Patient: Male, age 63
A 63-year-old male, never-smoker, alcoholic and a known diabetic and hypertensive, was admitted to our hospital with a 7 days history of low-grade fever and cough with expectoration and recent development of mild hemoptysis, two days prior to admission.
He reported no weight loss. His vitals were stable and chest radiograph revealed left upper lobe cavitating lesion. Flexible bronchoscopy was done which showed bleeding from the apicoposterior segment of the left upper lobe. His postbronchoscopy sputum and bronchial washings were positive for acid-fast bacilli (AFB).
One day after admission, the patient developed an episode of massive hemoptysis of more than 400 mL that later continued amidst resuscitative measures.
He was adequately resuscitated. CTPA (Computed Tomographic Pulmonary Angiography) was done, which showed an aneurysm measuring 8.6 x 7.3 mm along the apical segmental branch of the left upper lobar pulmonary artery suggestive of Rasmussen's aneurysm. Dense consolidation in the apicoposterior and lingular segments of the left upper lobe-probably secondary to pulmonary hemorrhage and thick-walled cavities in the apical segment of left upper lobe were also noted. (Fig. 1 & Fig. 2).
His hemoptysis further worsened and an urgent attention of interventional radiologist was sought. He underwent emergent embolization procedure. Initially a 5F cobra catheter was used to catheterize the right bronchial and intercostal arteries. These runs appeared unremarkable for any abnormal findings. Left bronchial artery had to be catheterized with Mikaelson catheter, this run revealed significant blush in the left upper zone with associated pseudoaneurysm. Microcatheter was used to obtain purchase distally into the largest branch of the left bronchial artery. The runs were reviewed to rule out any significant spinal vascular contribution before injecting PVA particles. PVA particles of 500-700 mum mixed with saline and contrast were injected under subtracted fluoroscopy. Angiogram revealed absent parenchymal blush and non-opacification of the previously detected aneurysm. (Fig. 3 & Fig. 4).
Check angiography of the serial intercostal arteries on either side did not reveal any significant bronchial supply. The left subclavian artery, left internal mammary artery, the cervical branches of the left subclavian artery were angiographically assessed and they appeared unremarkable for significant supply to the left upper lobe cavitary lesion.
Post procedure, there was no further hemoptysis and patient's clinical status improved. He was discharged with instruction to continue antitubercular therapy as advised. Patient completed treatment course for six months. He was followed for more than a year and half from discharge and there was no further recurrence of hemoptysis.
Keywords: active pulmonary tuberculosis, arterial embolization, hemoptysis, multidetector ct angiography, rasmussen's aneurysm
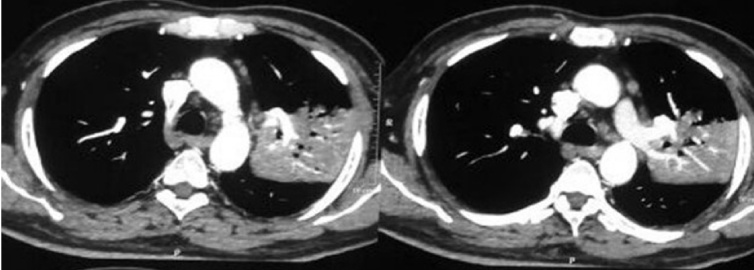
Image caption: Contrast enhanced CT of the upper chest reveals large area of consolidation in the apicoposterior segment of the left upper lobe with air bronchograms and small foci of cavitation.